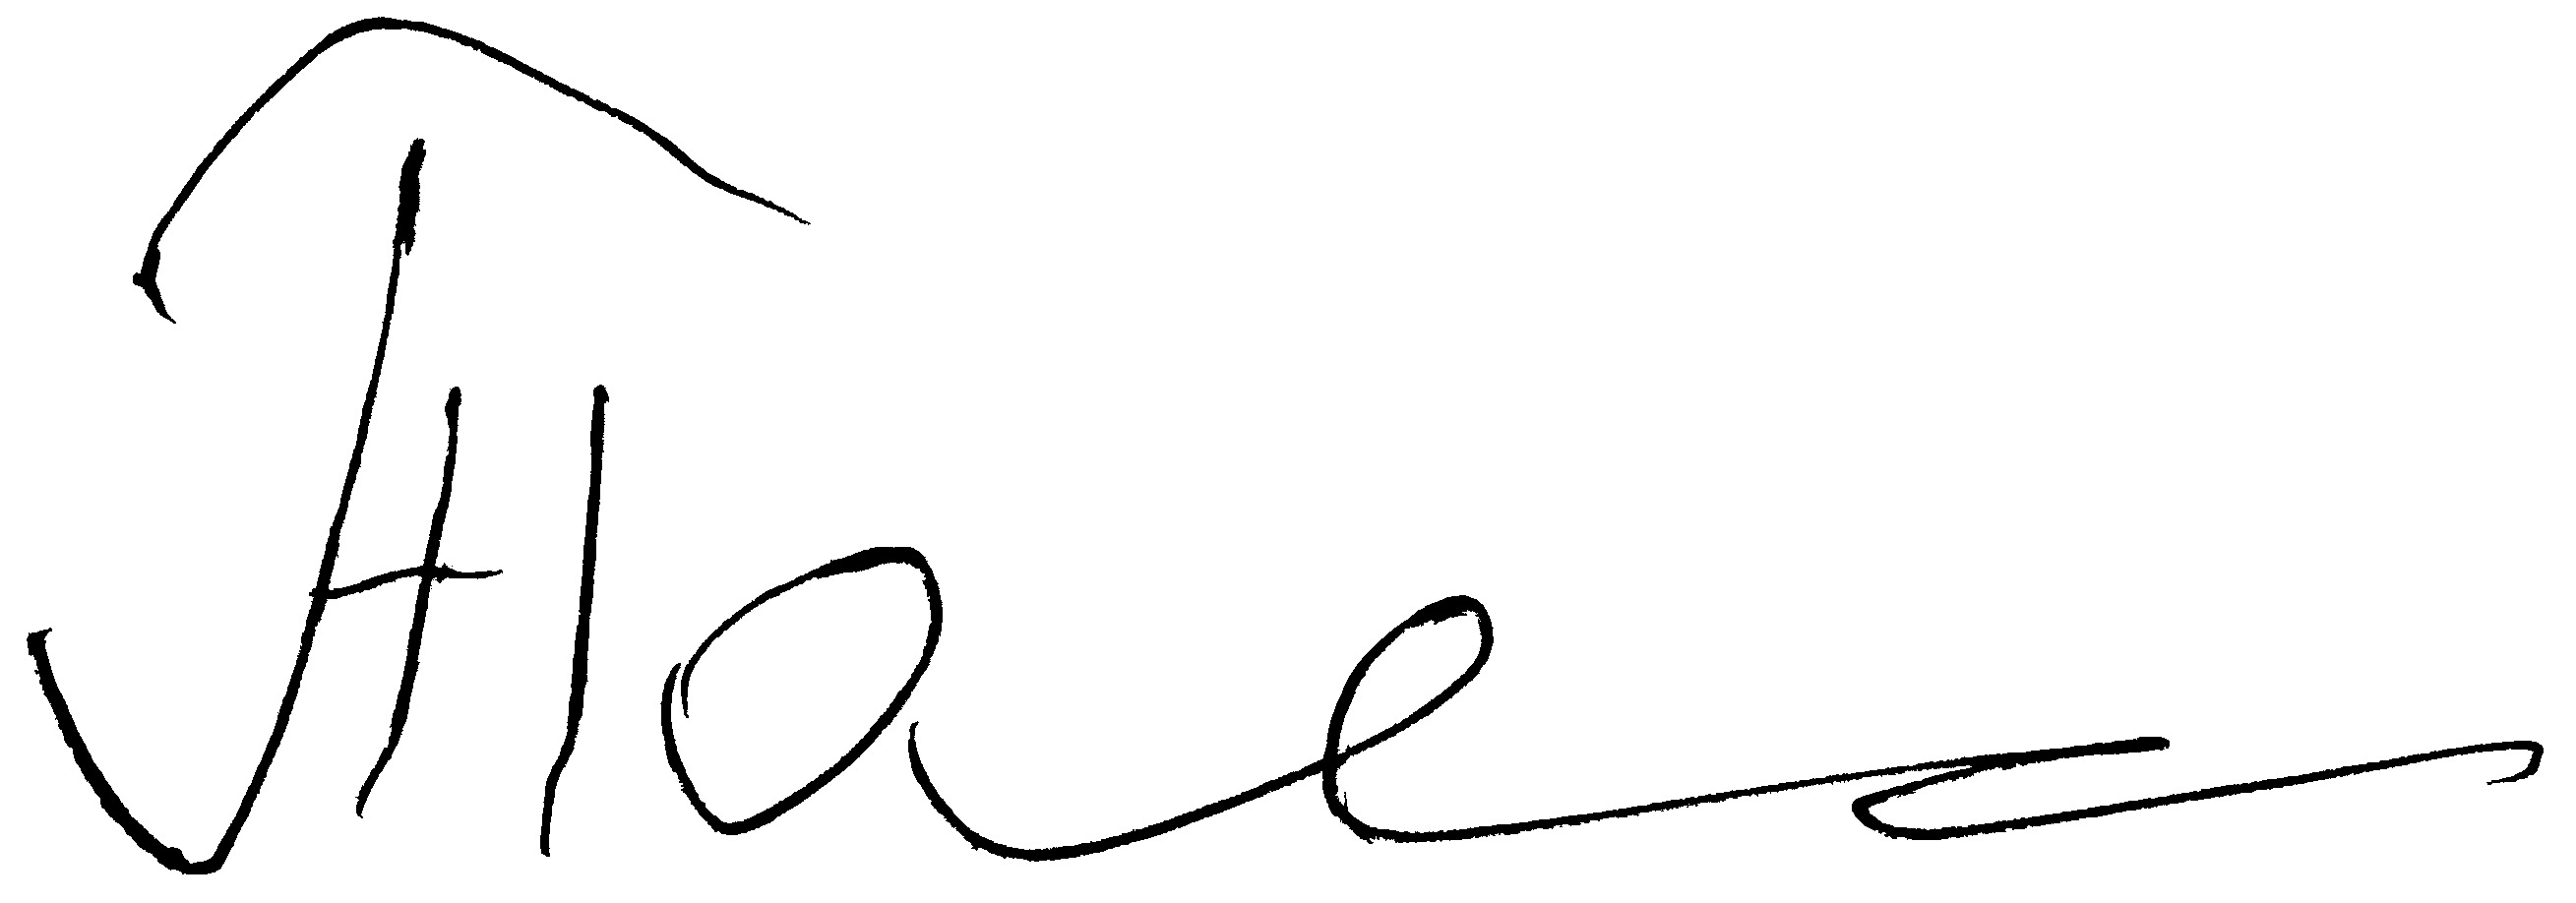
Signature of: alyaksandr tamkovich